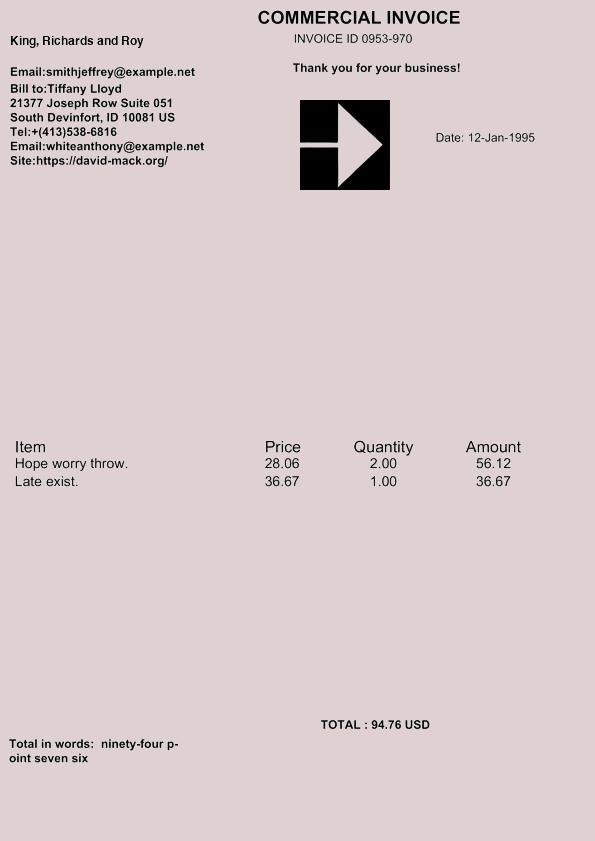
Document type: Invoice